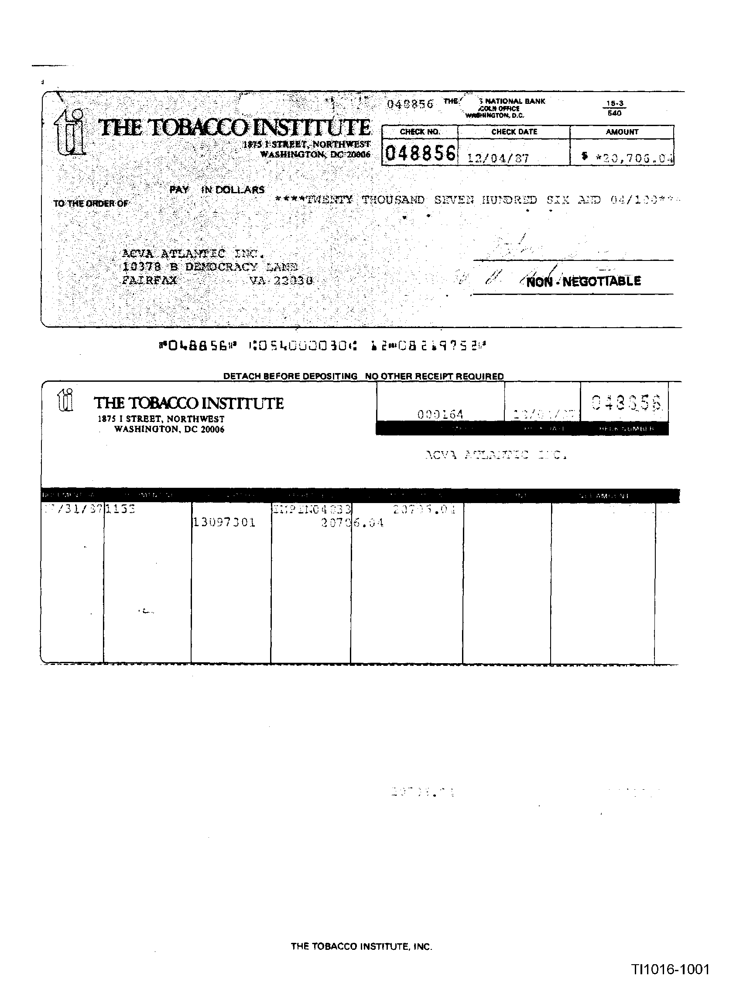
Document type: Invoice